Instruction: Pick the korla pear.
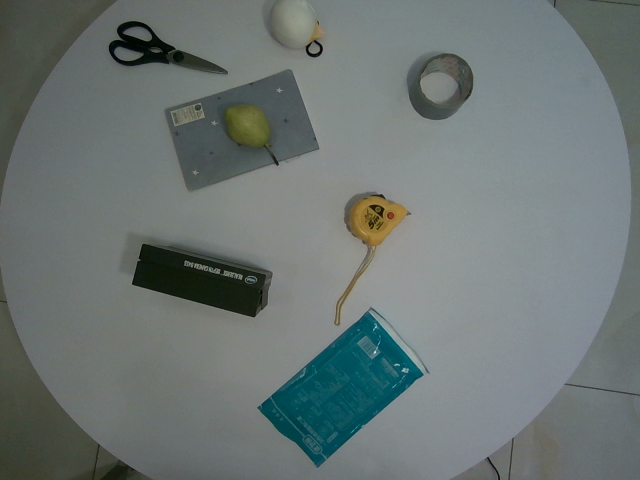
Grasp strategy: vertical